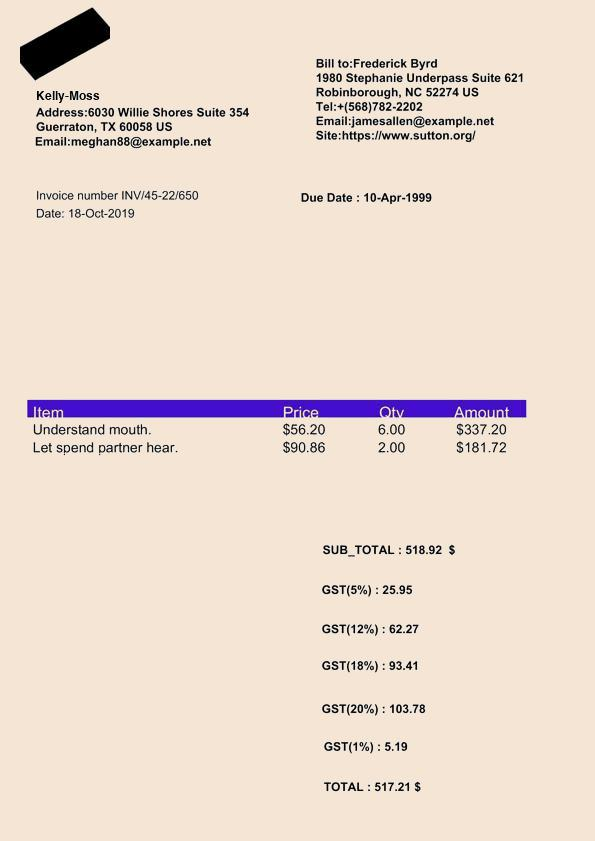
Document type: Invoice